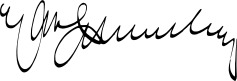
Signature of: max schmeling